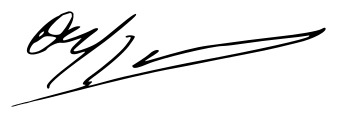
Signature of: oriol junqueras